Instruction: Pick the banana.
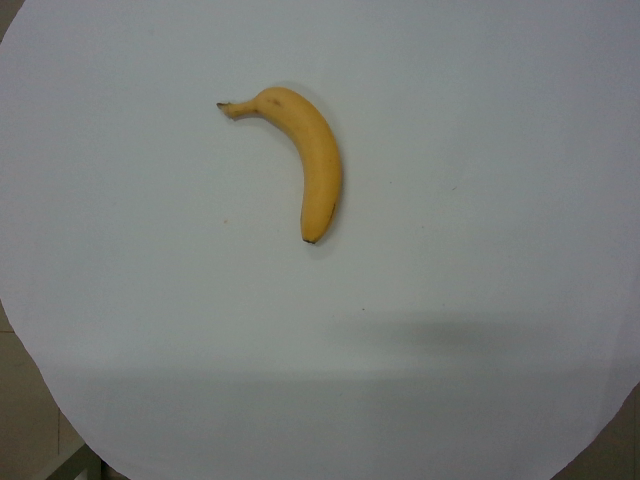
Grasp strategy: vertical